Question: What is the main concern?
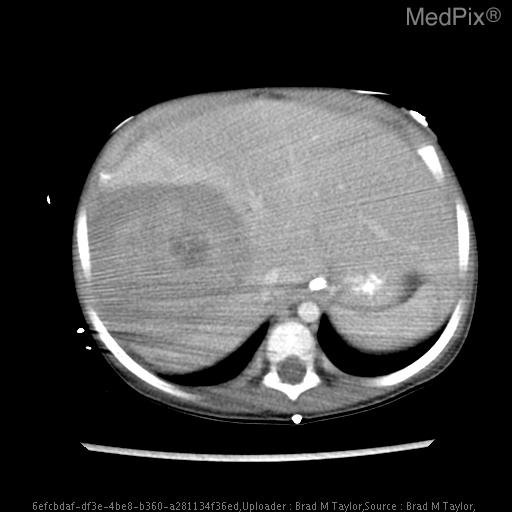
Answer: The findings suggest •  Initial study:
- Large right-sided renal mass (12.2cm AP x 10.6cm Trans x 14.1cm CC). Predominantly hypodense w/ areas of heterogeneity.  Possible cystic degeneration along superior border.
- Classic “claw sign” demonstrating renal origination.
- Significant mass effect on liver, pancreas, and inferior vena cava.
- Non-opacification of right renal vein and mass effect on IVC limit evaluation for tumor thrombosis.
- Right lower lobe ground glass opacity (3mm x 5mm).  DDX includes metastatic, atelectasis, or infection.

•  After 6 weeks Doxorubicin (DD4A) therapy:
- Decrease in right renal mass size (7.3cm AP x 8.4cm Trans x 11.7cm CC).
- Increased calcification and heterogenicity of mass.
- Continued mass effect on liver, adjacent IVC, and right renal vein.
- IVC and right renal vein grossly patent.
- Resolution of previously noted right lower lobe lung mass.
- Internal reproductive organs within normal limits for age.. Superior margin of tumor demonstrating area of possible cystic degeneration.. The patient might have a history of 30 month old girl with right-sided abdominal mass..